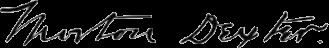
Signature of: henry morton dexter